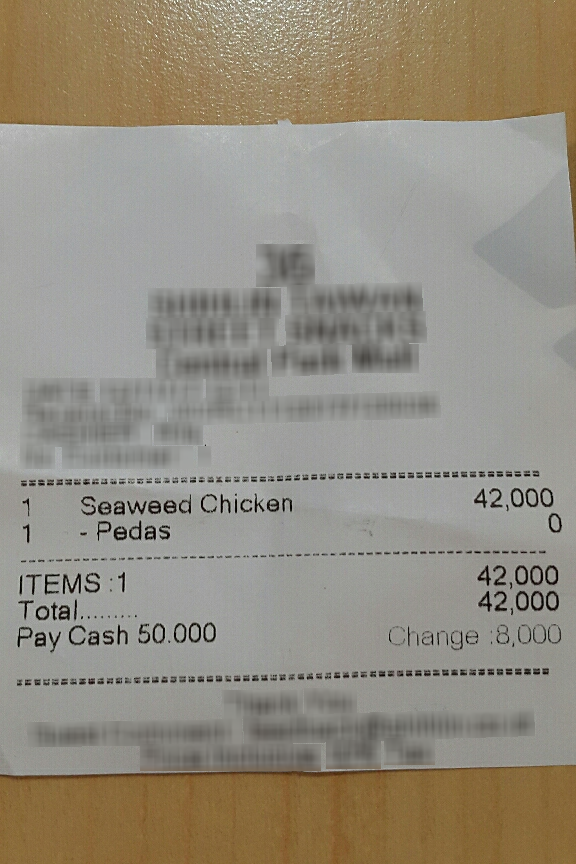
Number of items: 6
Subtotal: 42,000
Total: 42,000
OCR text regions:
text: Total.
text: 42,000
text: ITEMS:
text: 1
text: Pay Cash
text: 50.000
text: Change :
text: 8,000
text: 1
text: Seaweed
text: Chicken
text: 42,000
text: 1
text: - Pedas
text: 0
text: 42,000